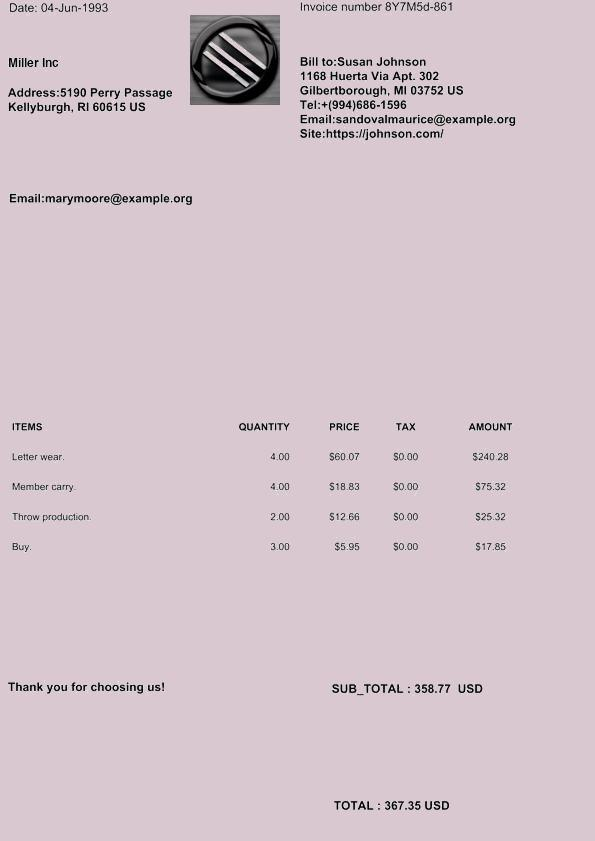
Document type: Invoice